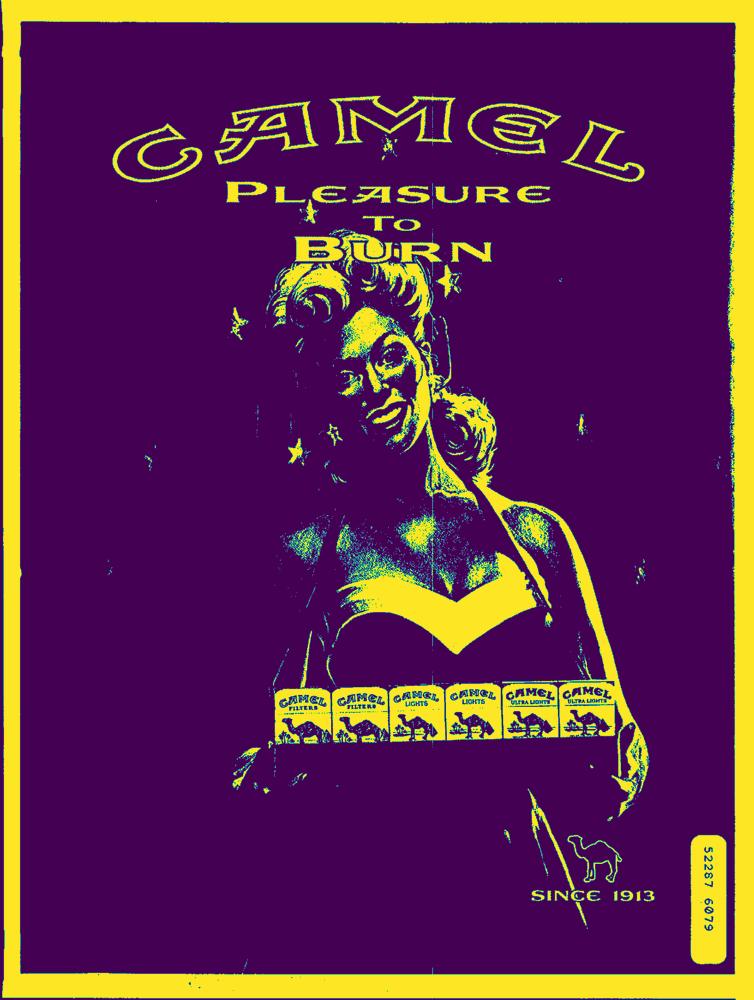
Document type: AD